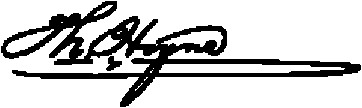
Signature of: thomas hoyne